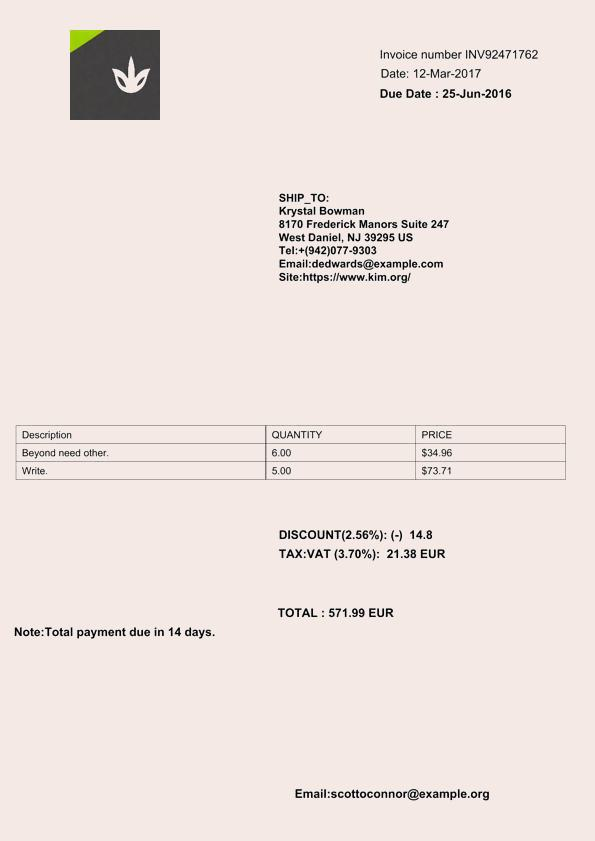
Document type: Invoice